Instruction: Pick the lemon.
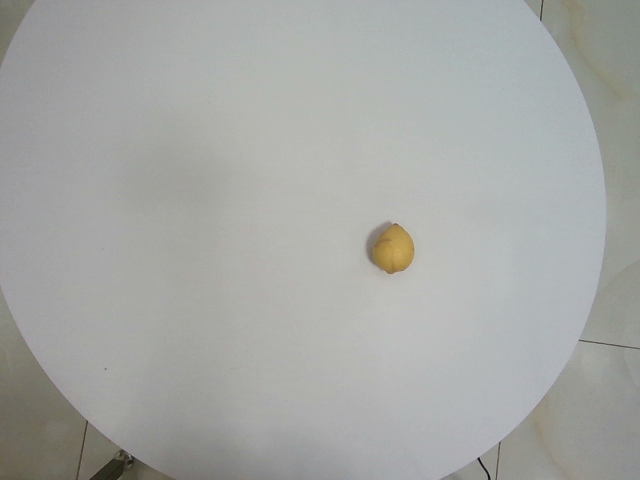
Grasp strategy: vertical